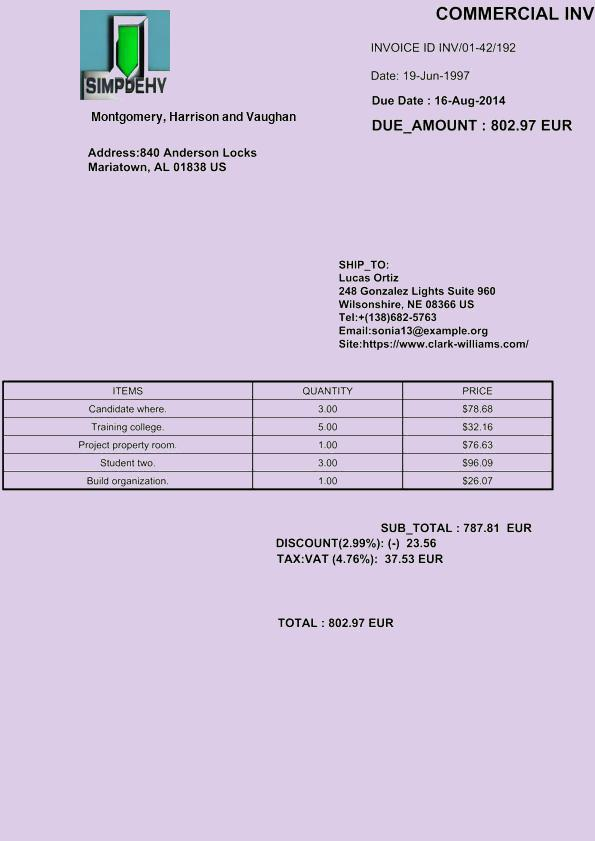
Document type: Invoice